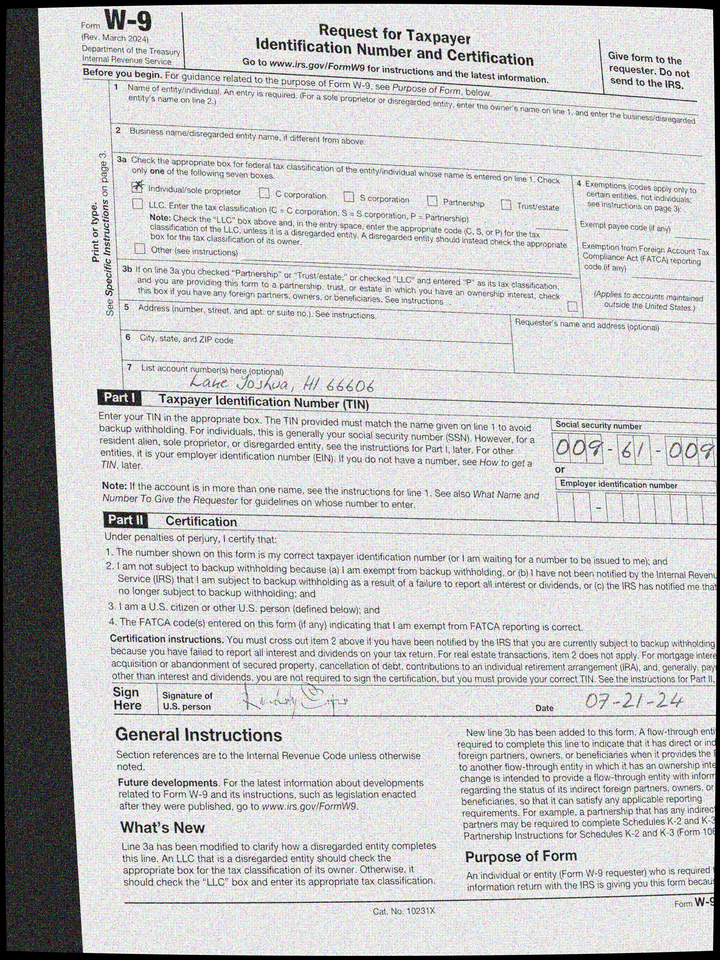
adr2: Lake Joshua, HI 66606
cbx: yes
ssn: 009610096
sdt: 07-21-24